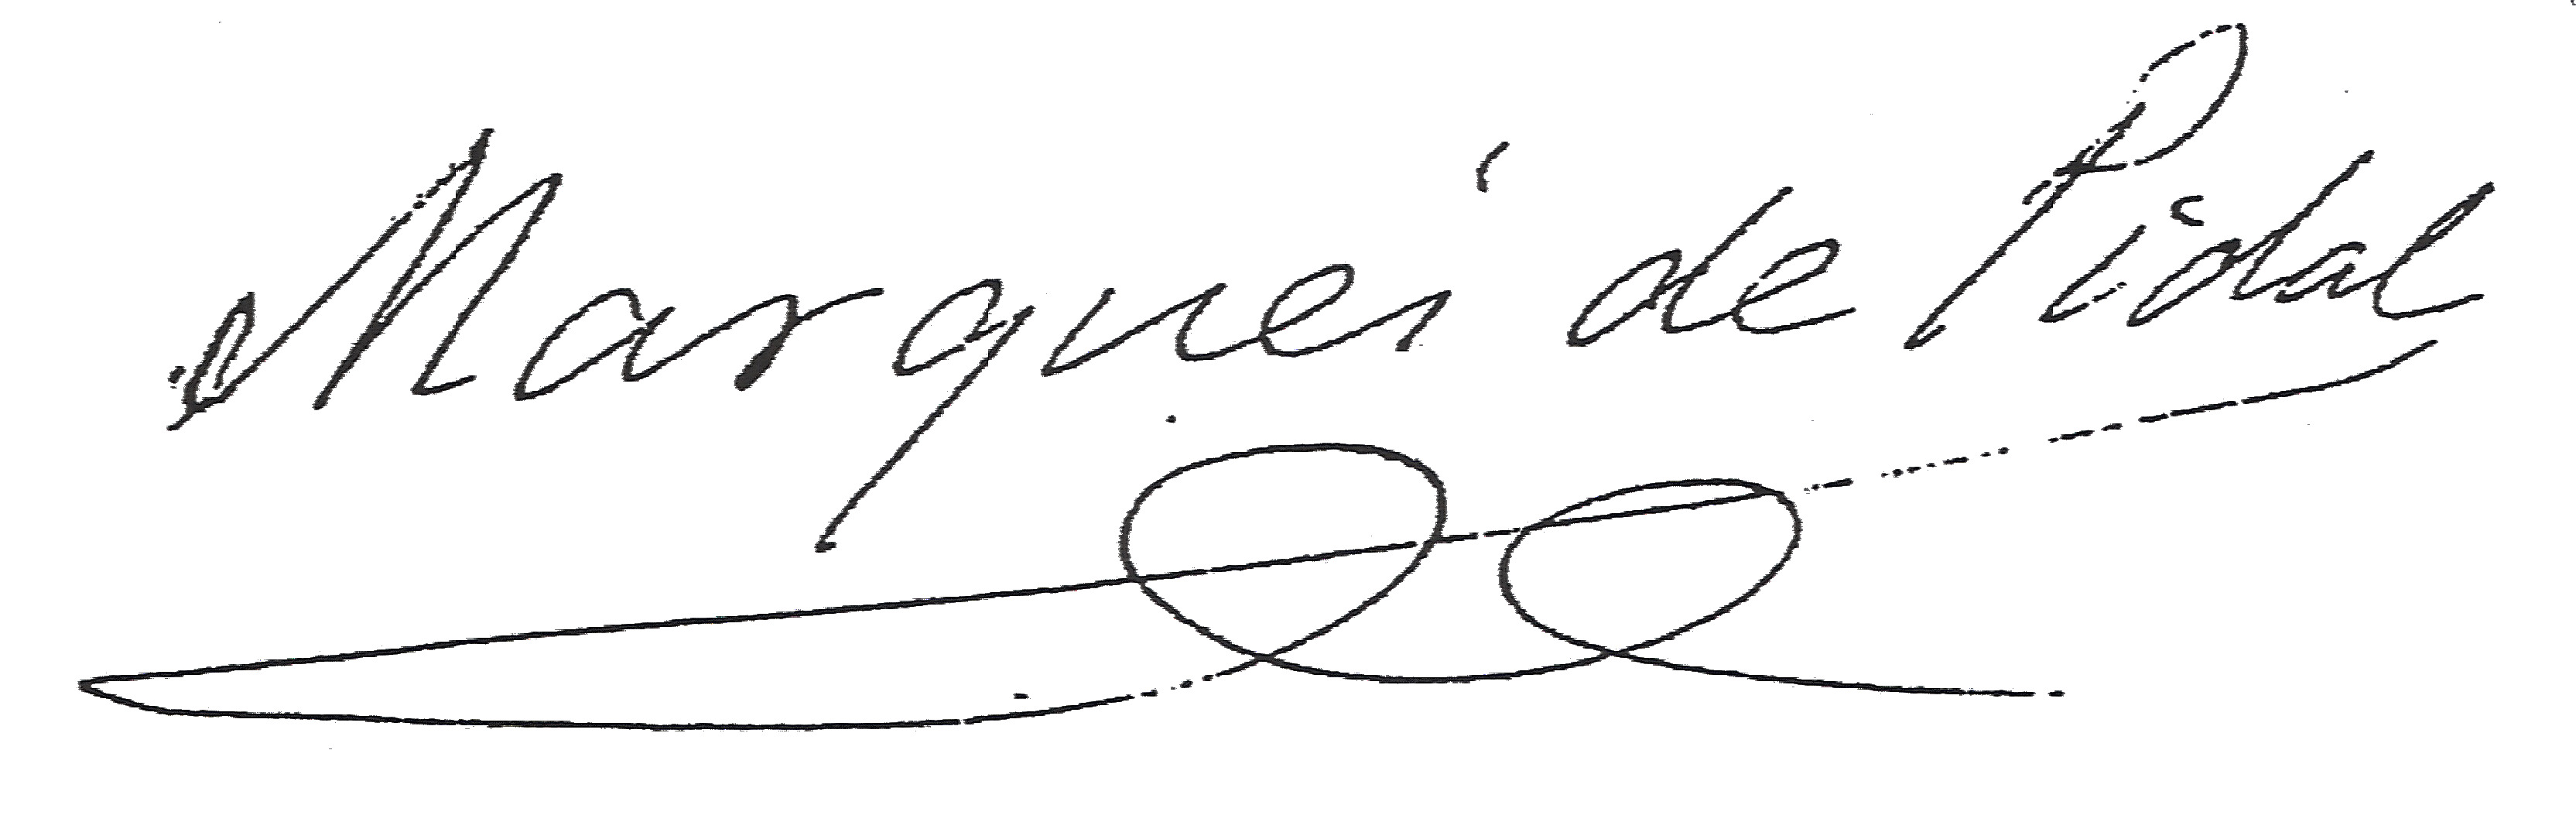
Signature of: luis pidal y mon